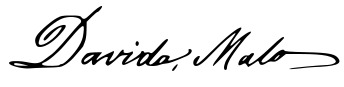
Signature of: david malo